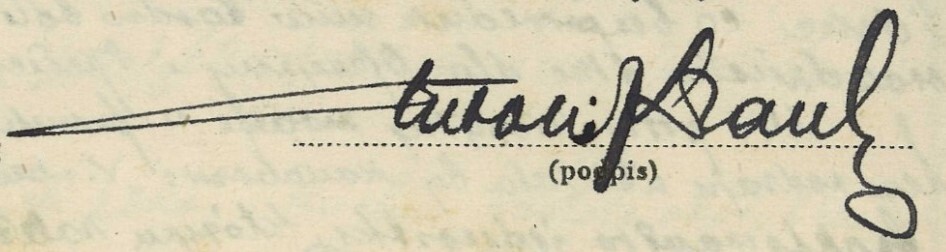
Signature of: antoni krauze